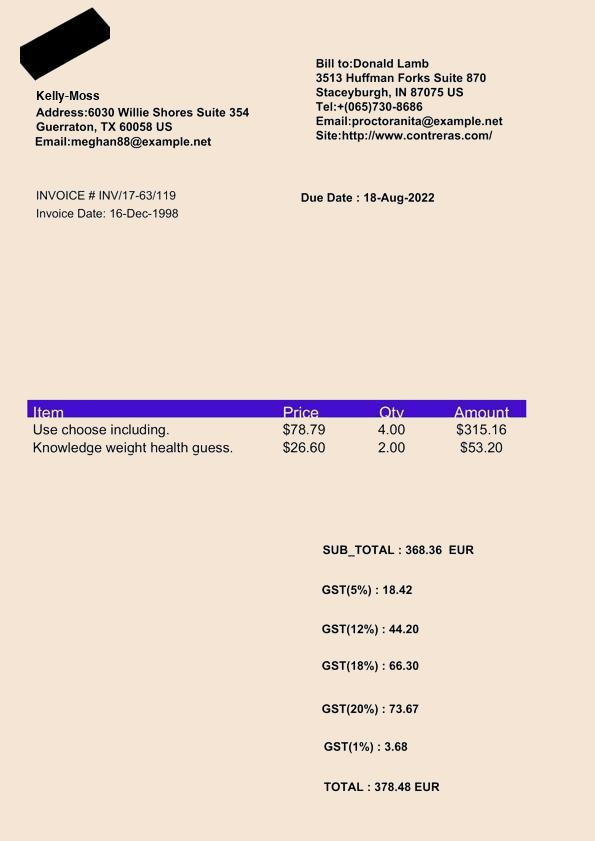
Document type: Invoice